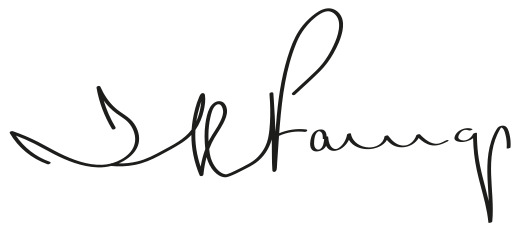
Signature of: ismail al faruqi